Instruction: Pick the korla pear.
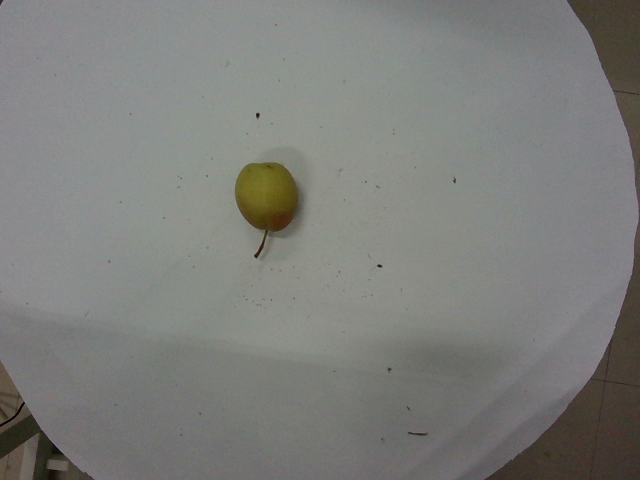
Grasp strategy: vertical